Question: What could the diagnosis suggest?
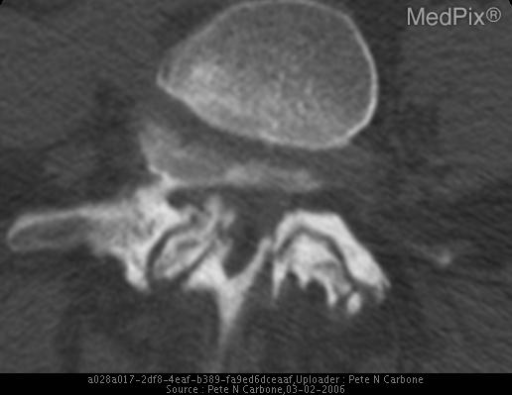
Answer: The possible diagnosis includes Grade 2 spondylolisthesis with apophyseal joint degenerative changes.